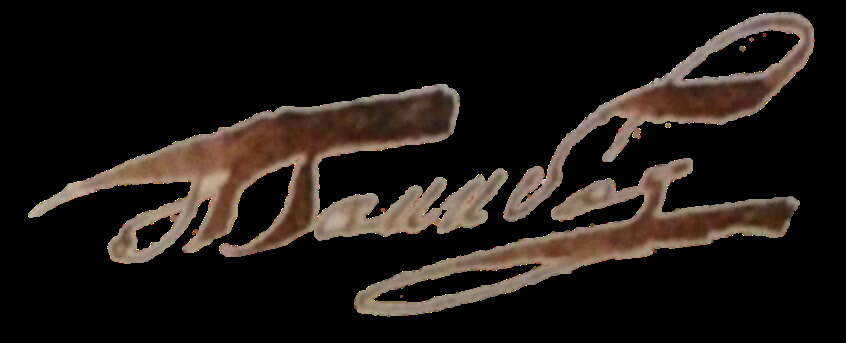
Signature of: abram petrovich gannibal